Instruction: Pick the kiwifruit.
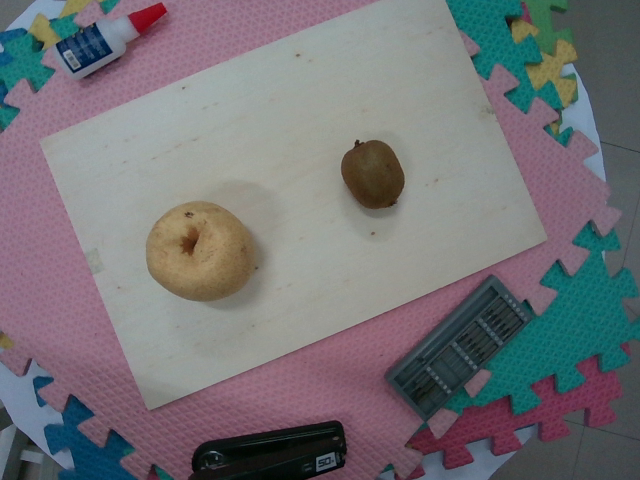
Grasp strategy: vertical